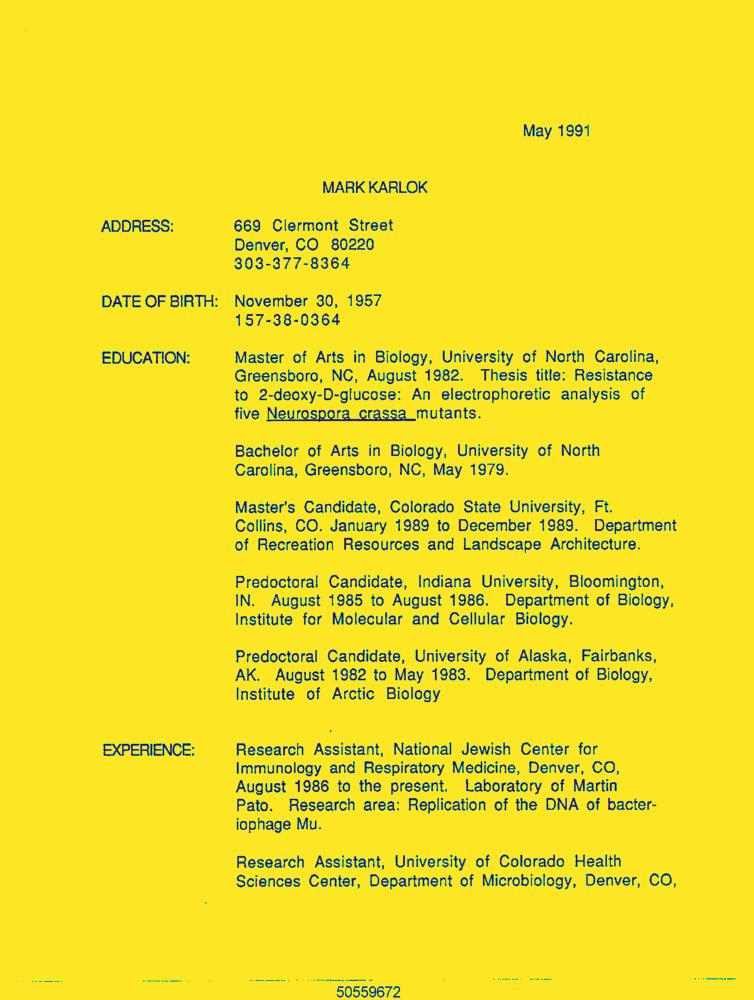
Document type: Resume-Doc